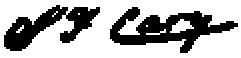
Signature of: samuel fenton cary